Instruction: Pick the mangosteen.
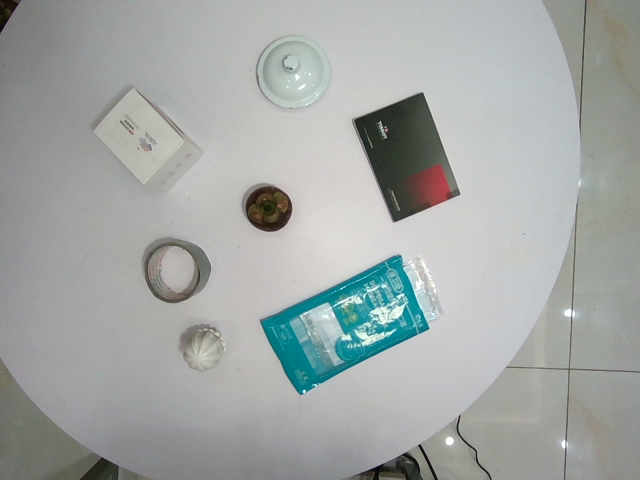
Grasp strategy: vertical